Question: What are the imaging findings?
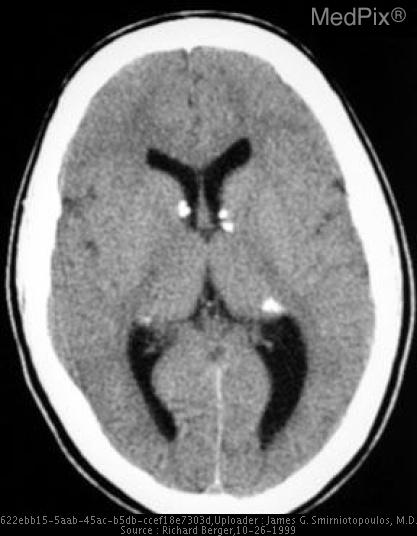
Answer: The imaging shows Multiple periventricular calcifications. Head CT. There are multiple calcified periventricular nodules..